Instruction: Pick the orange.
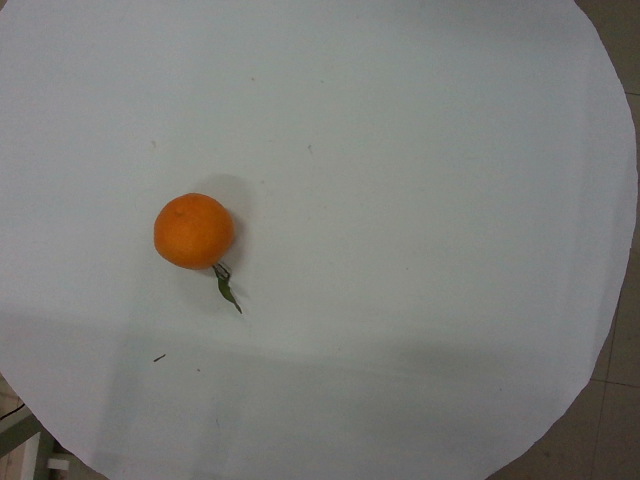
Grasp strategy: vertical